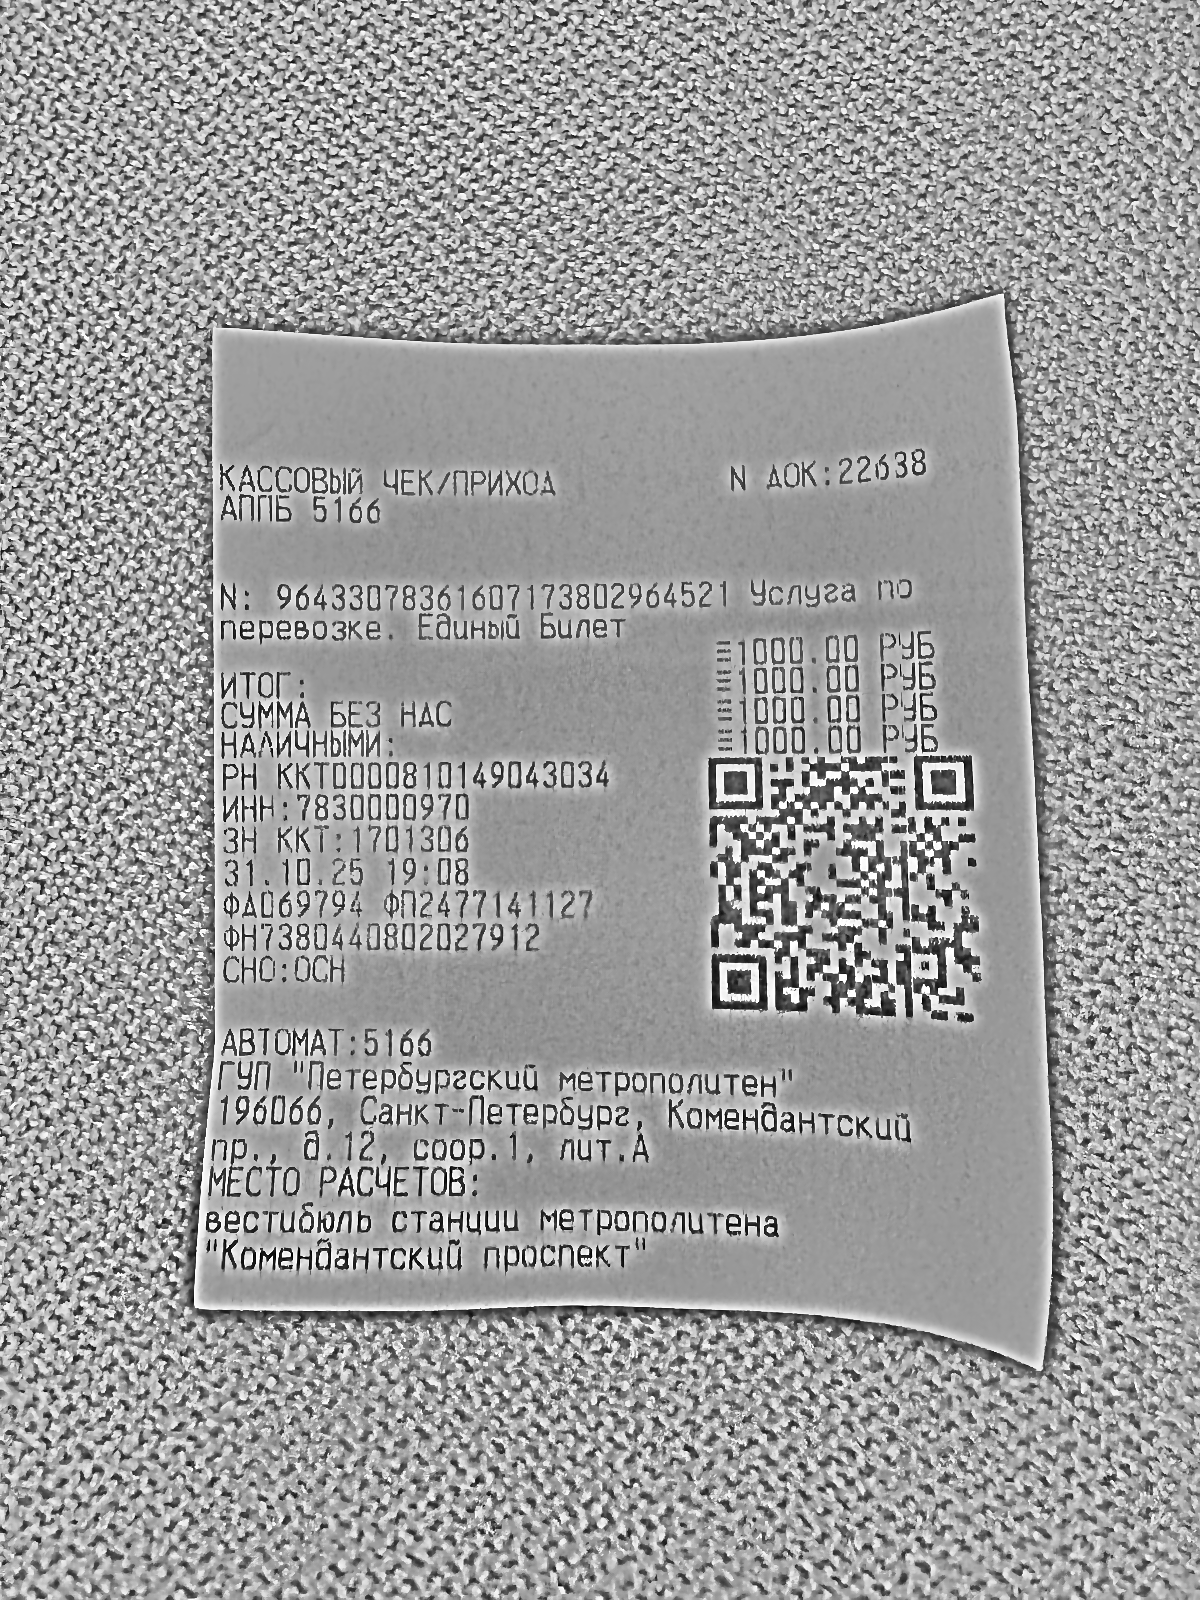
Продавец: ГУЛ "Петербургский метрополитен"
ИНН: 7830000970
Дата: 31.10.25
Товары: N: 96433078361607173802964521 Услуга по перевозке. Единый Билет
Количество: 1
Цена: 1000.00
Сумма: 1000.00
Итого: 1000.00 РУБ